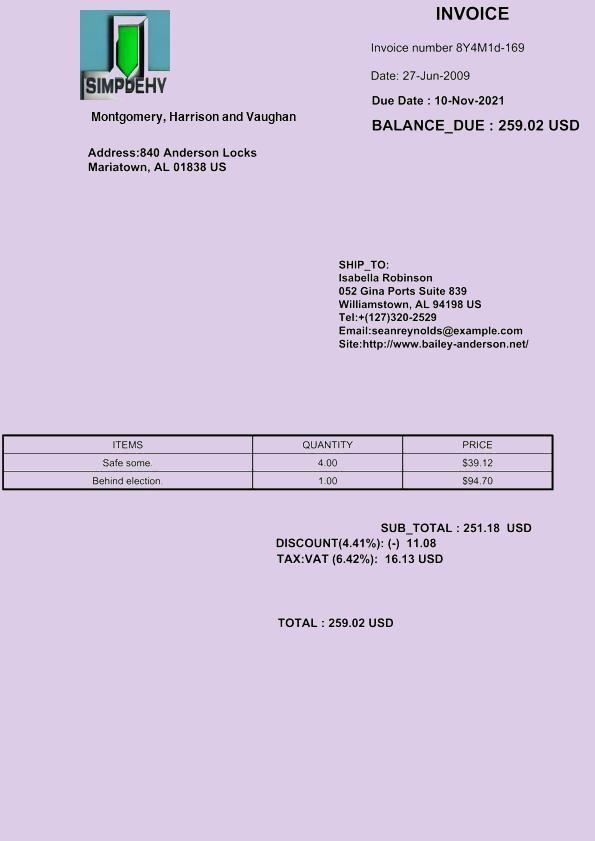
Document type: Invoice